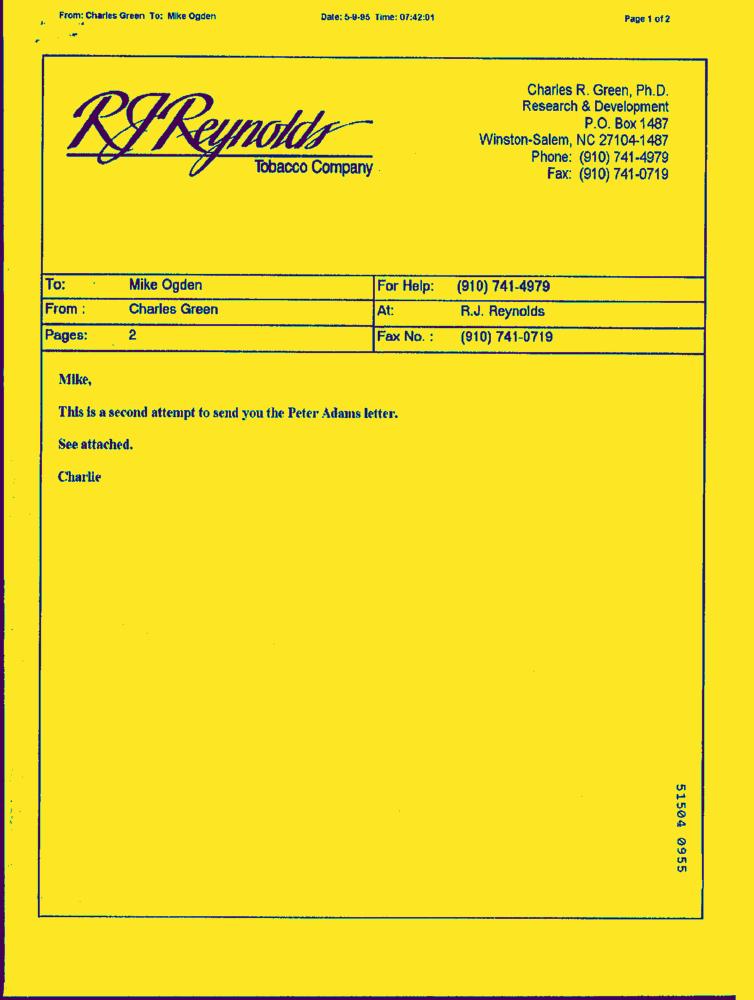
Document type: Hand-Written